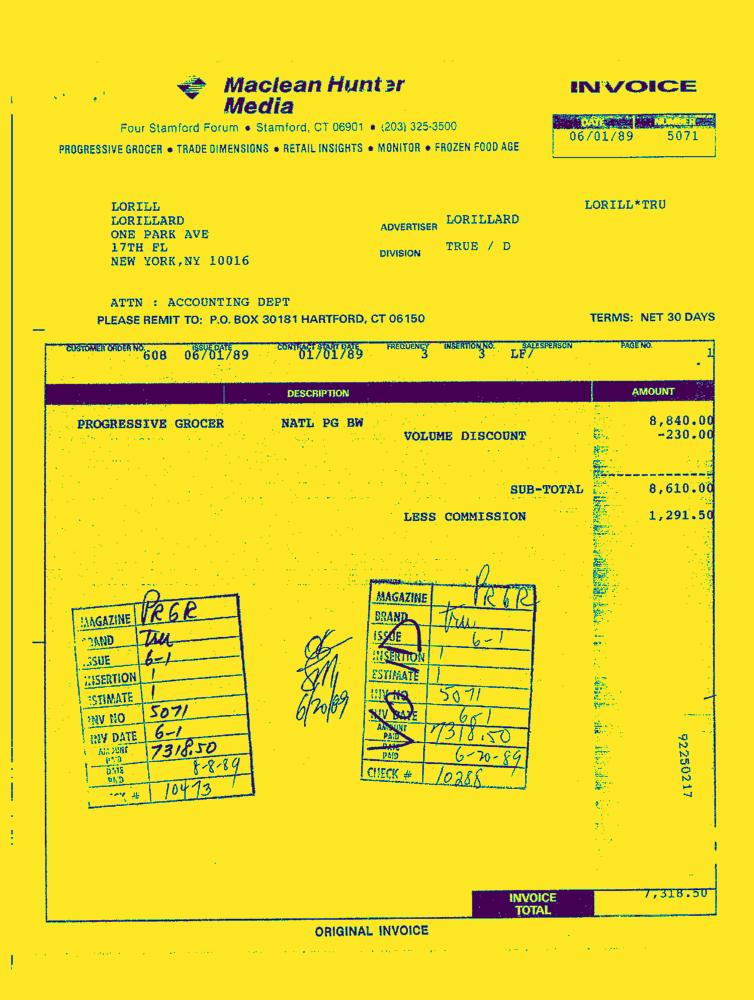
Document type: Invoice-Doc